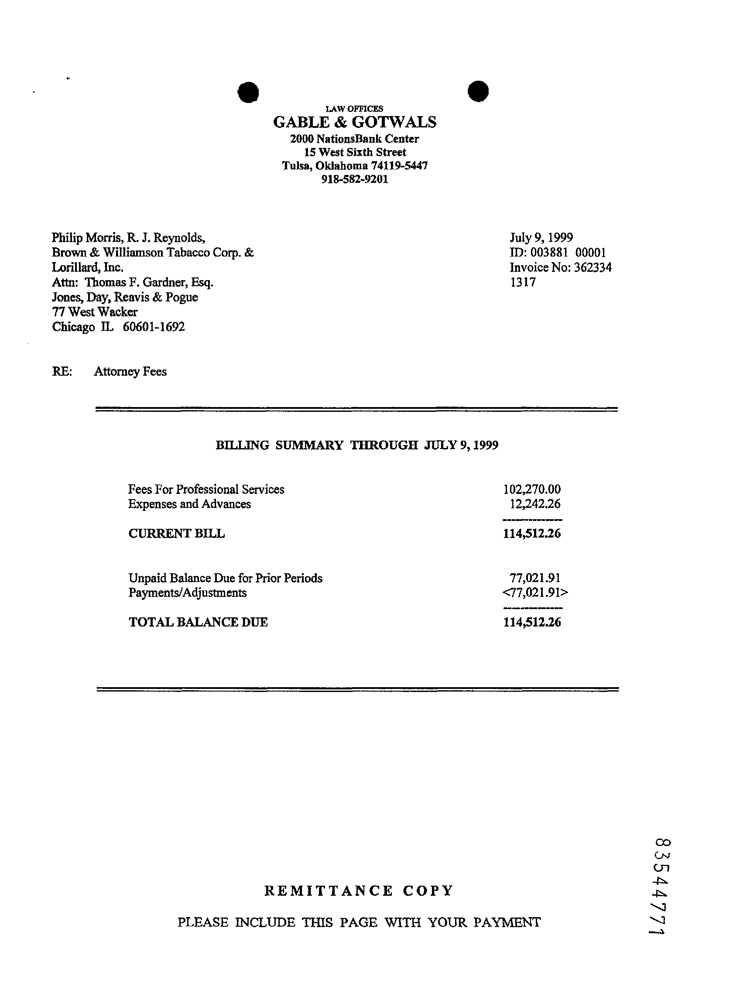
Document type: Invoice